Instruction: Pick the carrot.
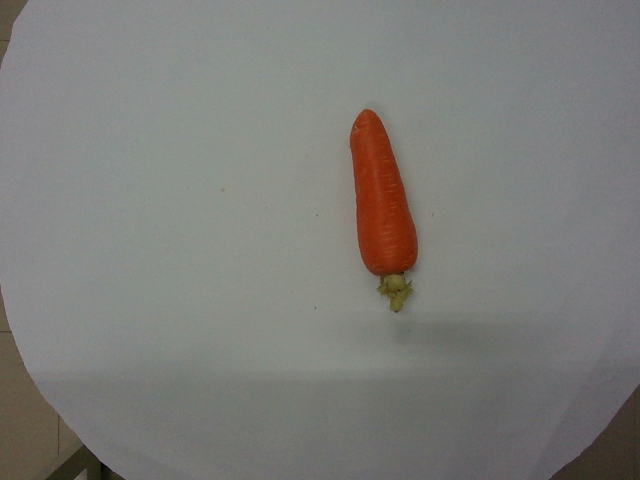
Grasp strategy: vertical